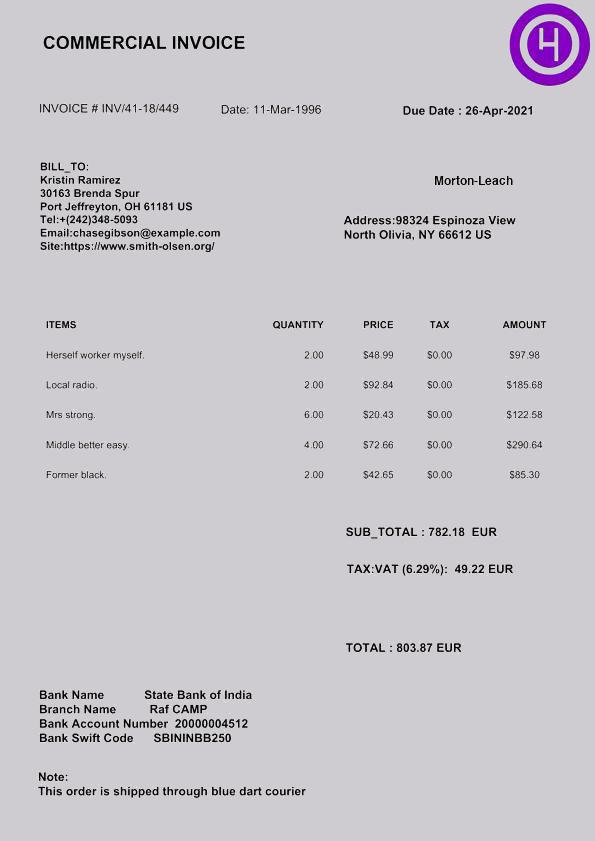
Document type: Invoice